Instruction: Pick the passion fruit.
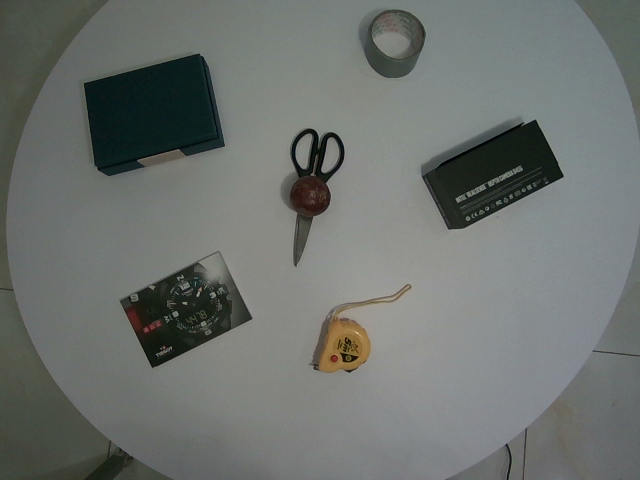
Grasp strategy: vertical